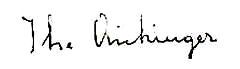
Signature of: ilse aichinger